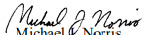
Signature of: michael norris